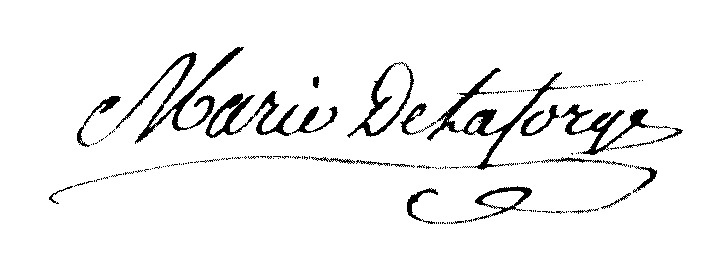
Signature of: anne etienne marie de la forge